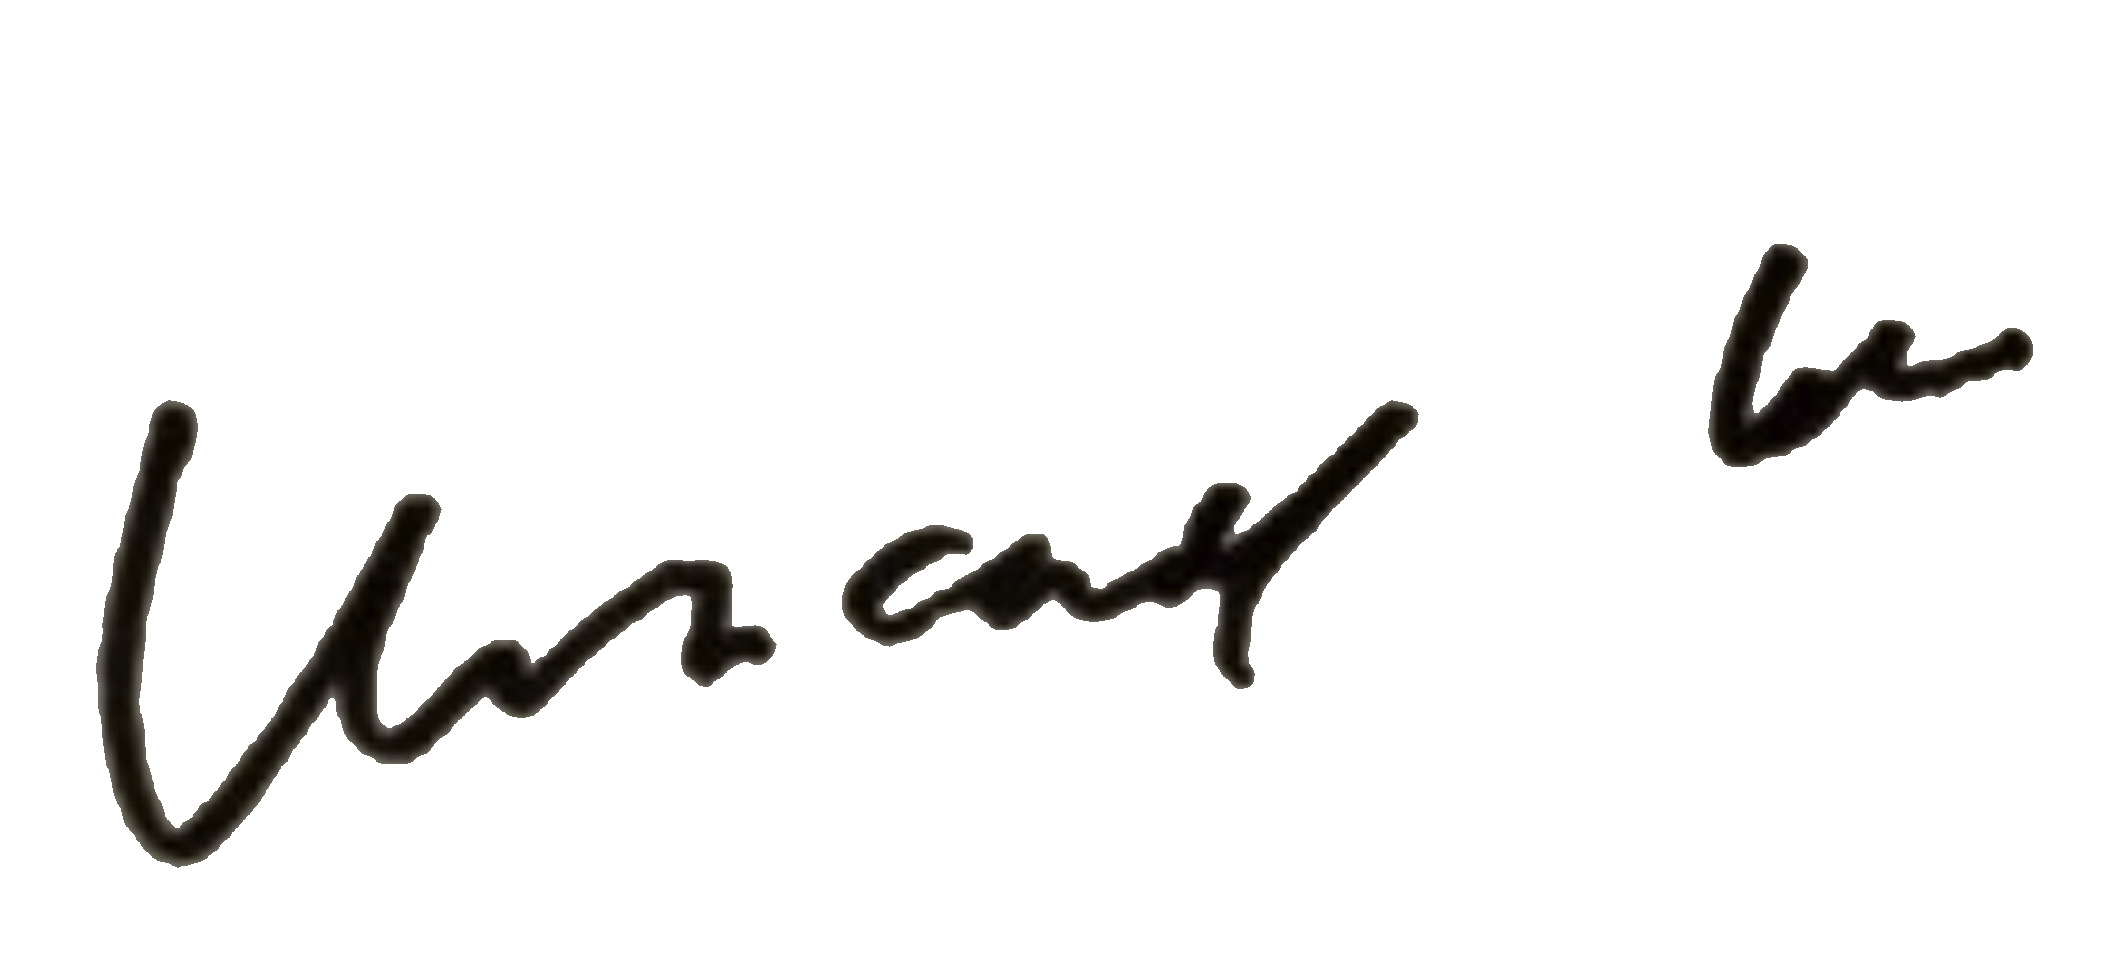
Signature of: bertrand blier